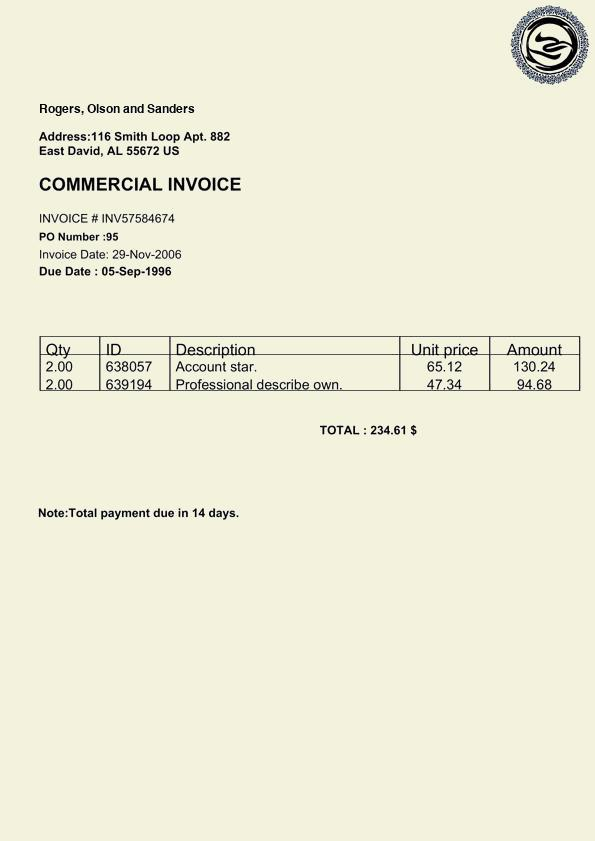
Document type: Invoice